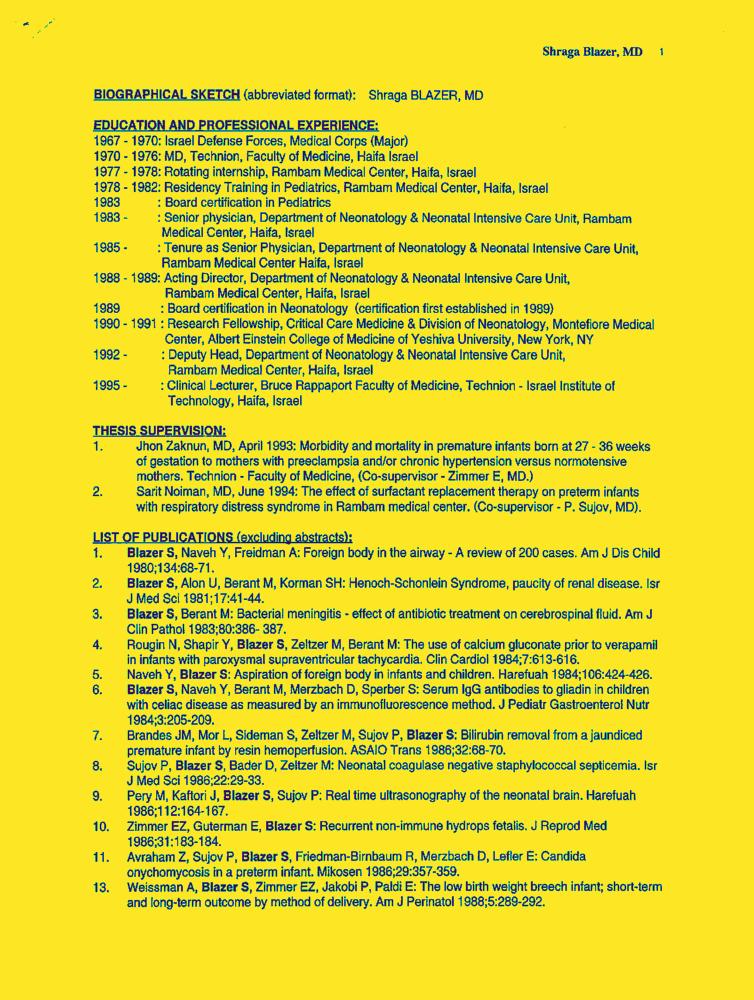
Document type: Resume-Doc